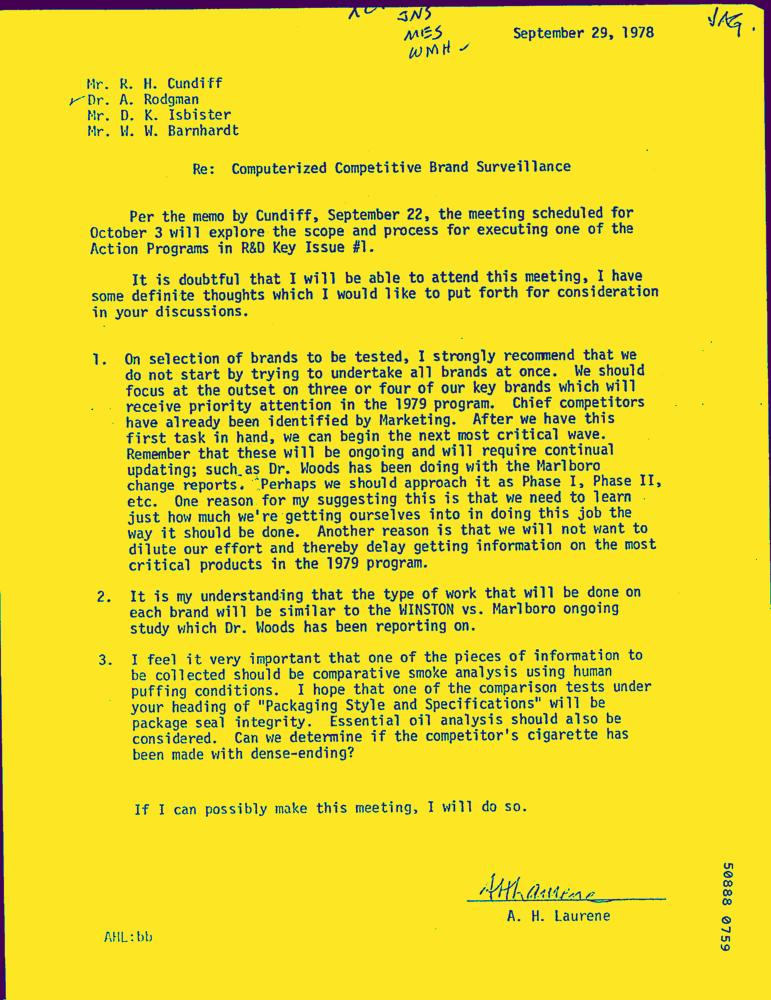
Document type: Letter-Doc